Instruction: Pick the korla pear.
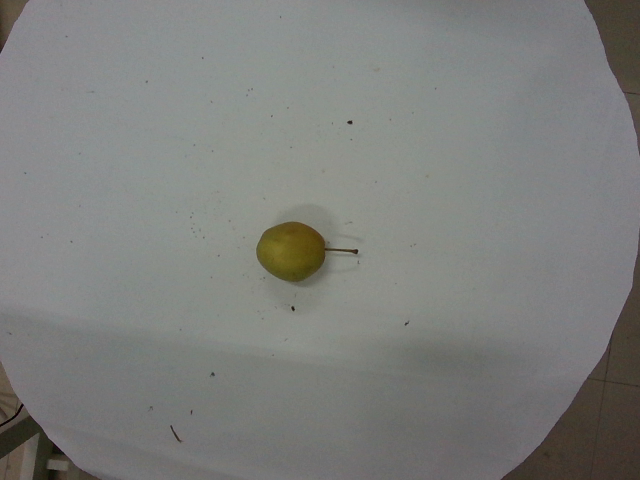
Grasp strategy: vertical